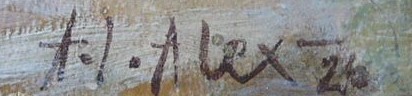
Signature of: alex adolf jelínek